Question: What are the imaging findings?
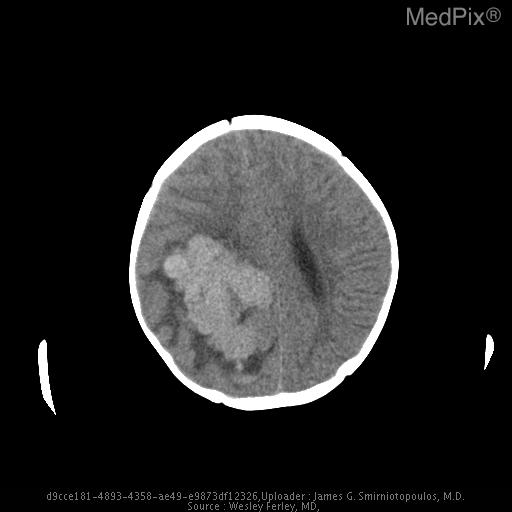
Answer: The imaging shows CT:  High density mass in the trigone of the right lateral ventricle. Mass effect.

MRI: Right lateral ventriclular mass with separate enhancing mass in left temporal horn, suggesting carcinoma.  Mass effect with midline shift.  Acute hemorrhage, right temporal horn, best seen on GRE images.  Trapping of right temporal horn Hydrocephalus.